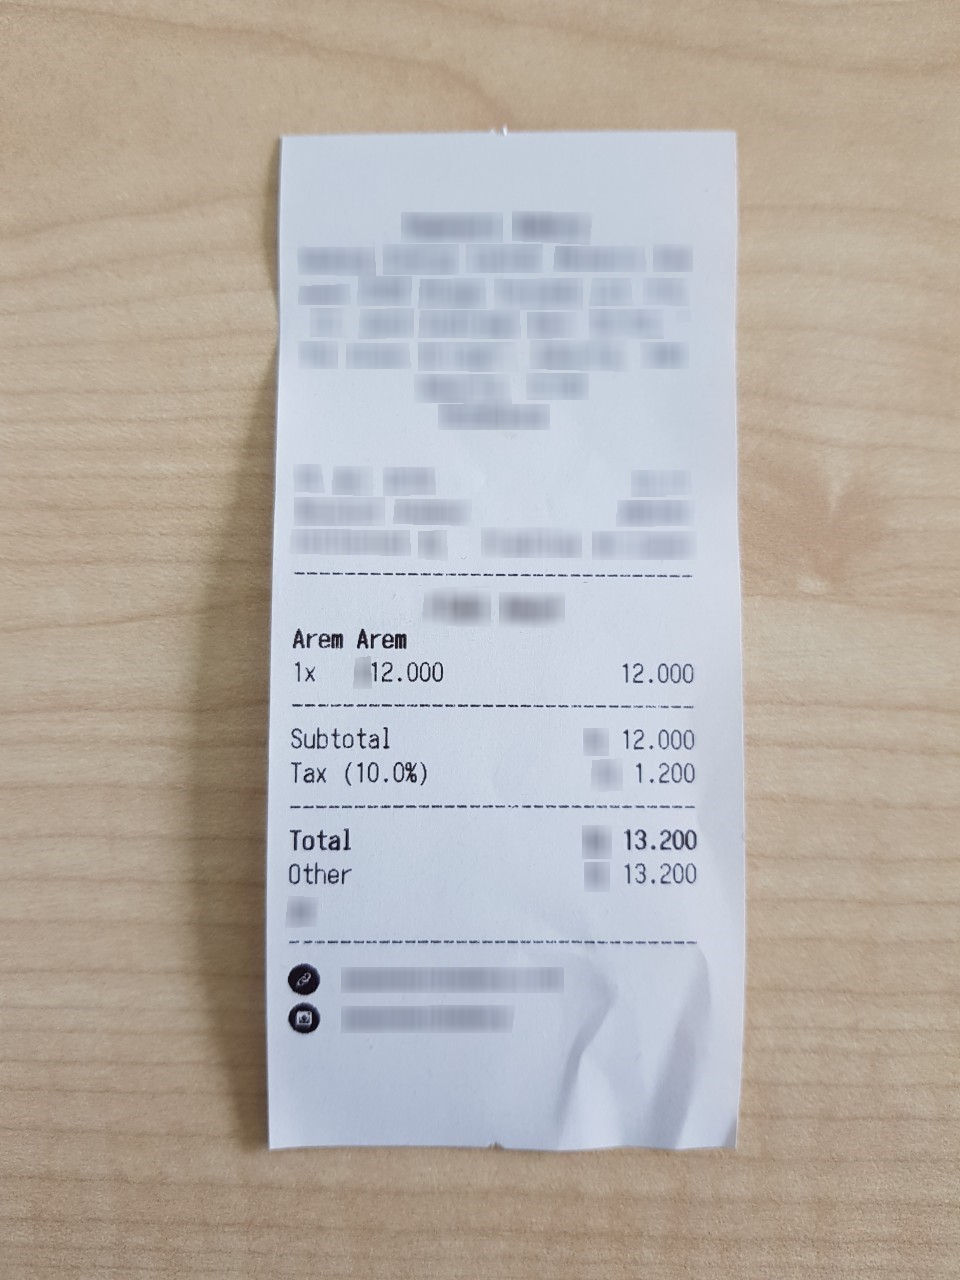
Extraction:
receipt: line_items: name: Arem Arem
price: 12.000
qty: 1x
subtotal: 12.000
tax: 1.200
total: 13.200